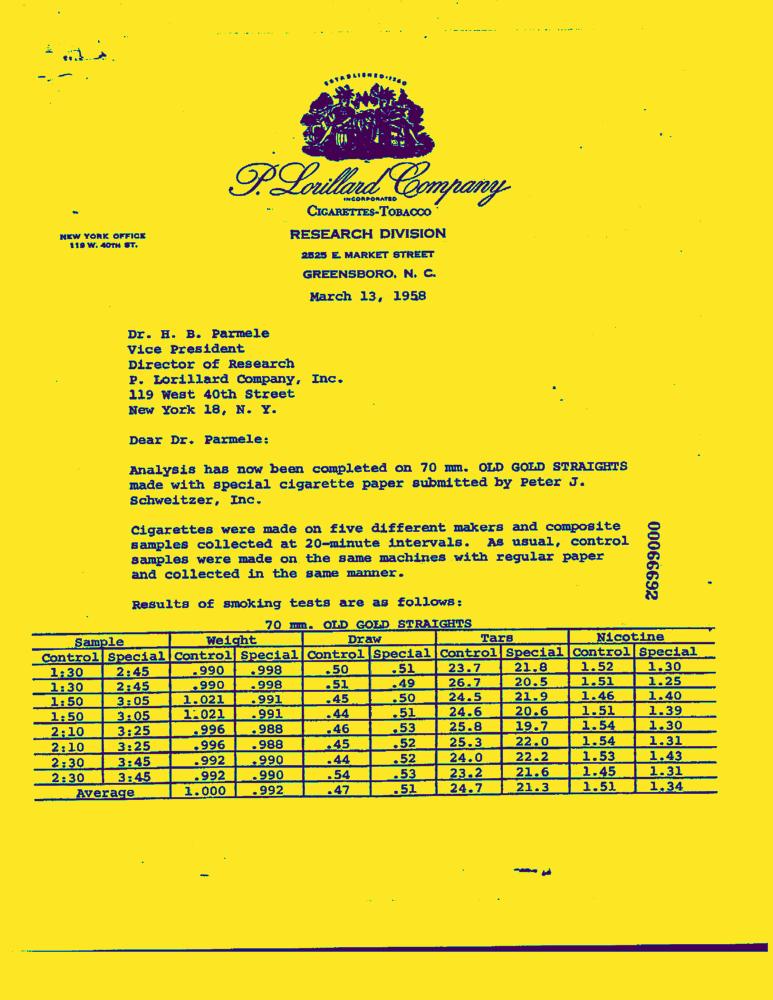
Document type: Letter-Doc